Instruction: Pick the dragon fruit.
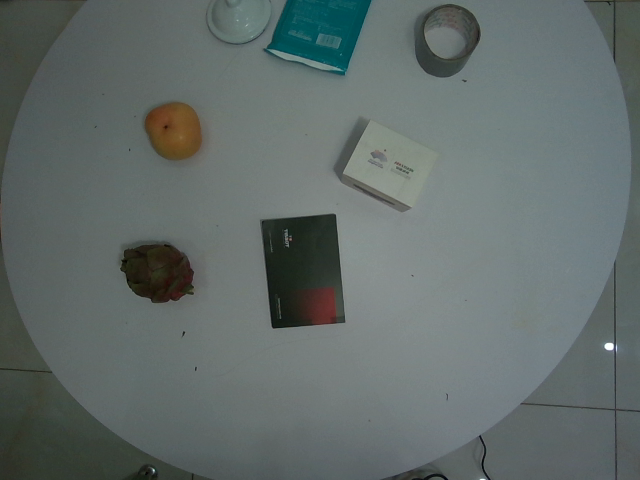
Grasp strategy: vertical